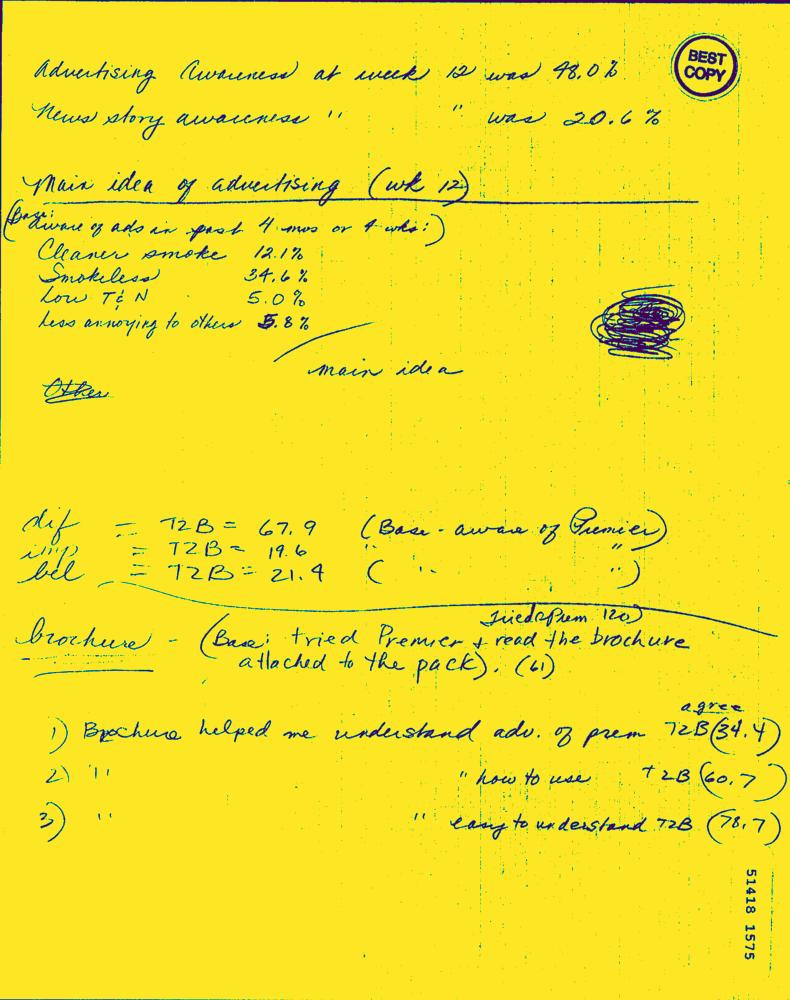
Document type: Hand-Written